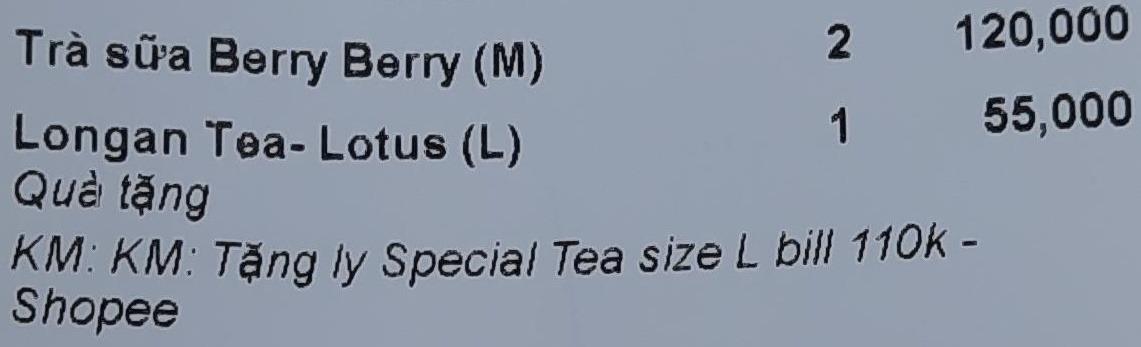
<table>
<tr>
<td>Trà sữa Berry Berry (M)</td>
<td>2</td>
<td>120,000</td>
</tr>
<tr>
<td>Longan Tea- Lotus (L)</td>
<td>1</td>
<td>55,000</td>
</tr>
</table>
Quà tặng
KM: KM: Tặng ly Special Tea size L bill 110k - Shopee